Question: What is the potential diagnosis?
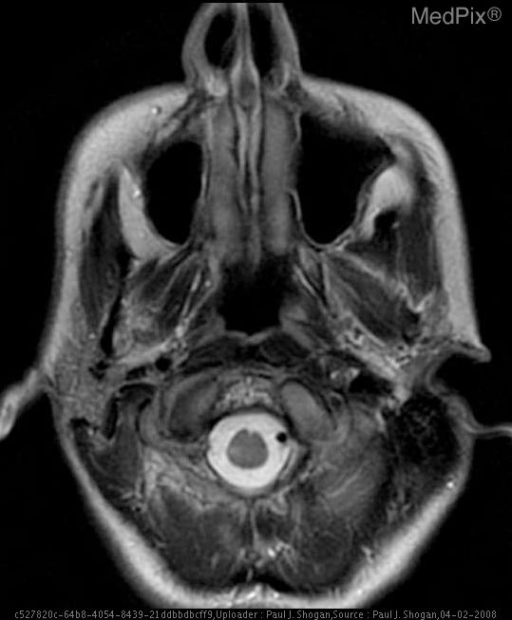
Answer: The possible diagnosis includes Dissection
Racemose Capillary Telangiectasia.